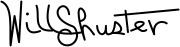
Signature of: will shuster